Question: What might the diagnosis be?
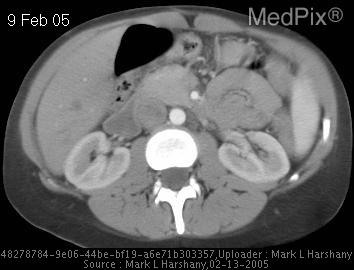
Answer: The possible diagnosis includes Clinical difeerential diagnosis:

•  Acute appendicitis
•  Acute cholecystitis
•  Mesenteric ischemia
•  Volvulus

Imaging findings are diagnostic..